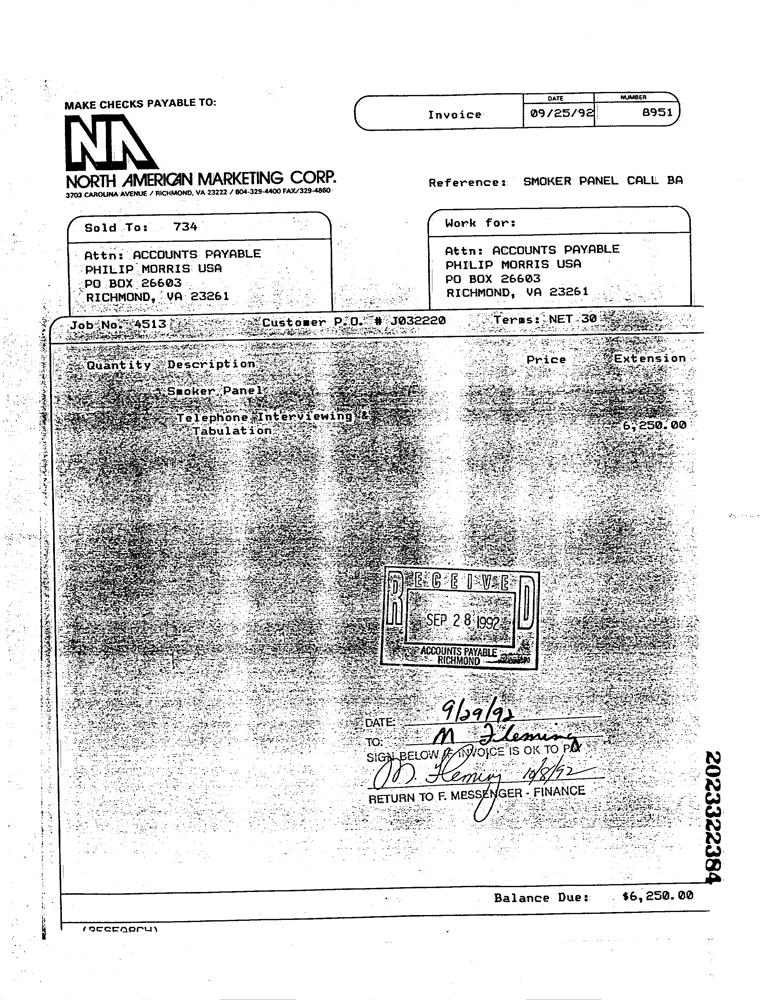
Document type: Invoice